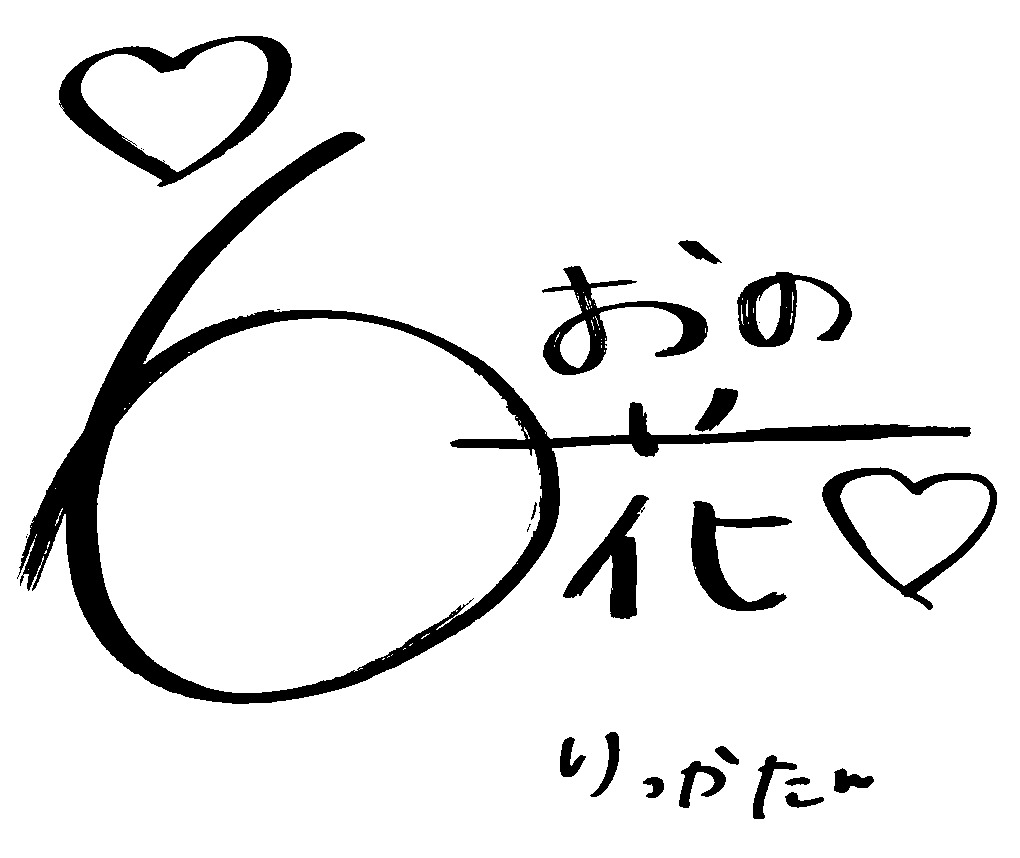
Signature of: rikka ono